Question: What is the main concern?
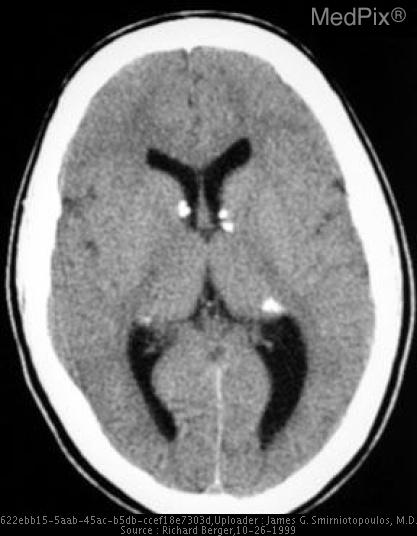
Answer: The findings suggest Multiple periventricular calcifications.. Head CT. There are multiple calcified periventricular nodules.. The patient might have a history of Seizures since age two. Mild mental handicap..